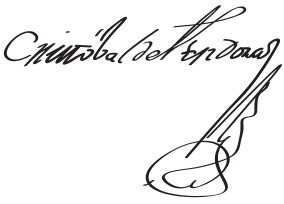
Signature of: cristóbal mendoza